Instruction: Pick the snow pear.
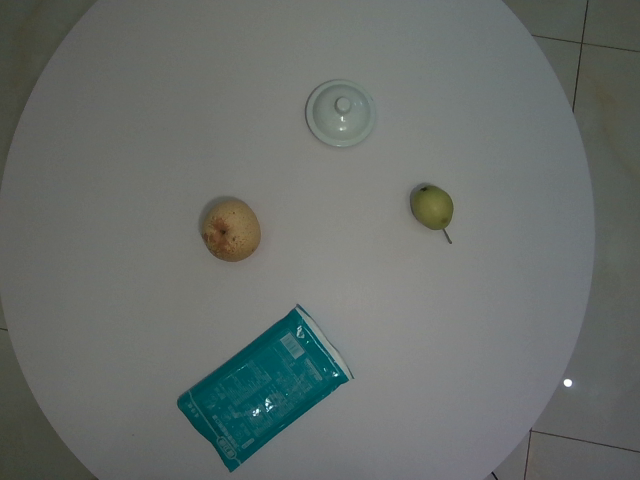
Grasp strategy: vertical